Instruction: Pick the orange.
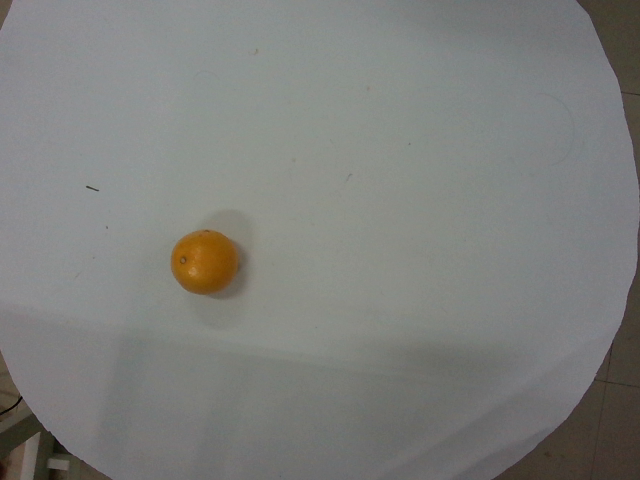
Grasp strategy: vertical